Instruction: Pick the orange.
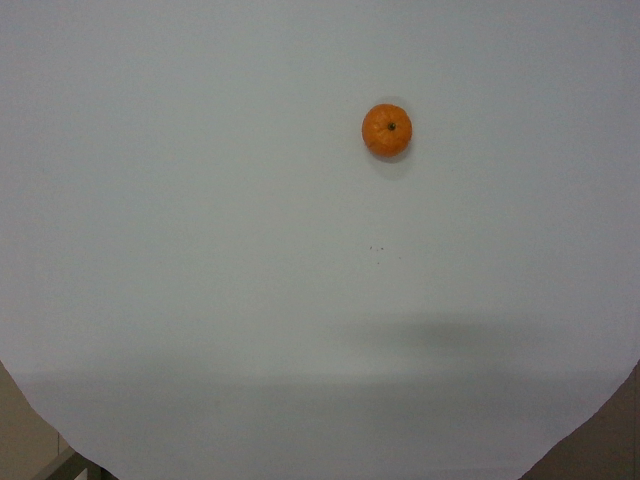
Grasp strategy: vertical